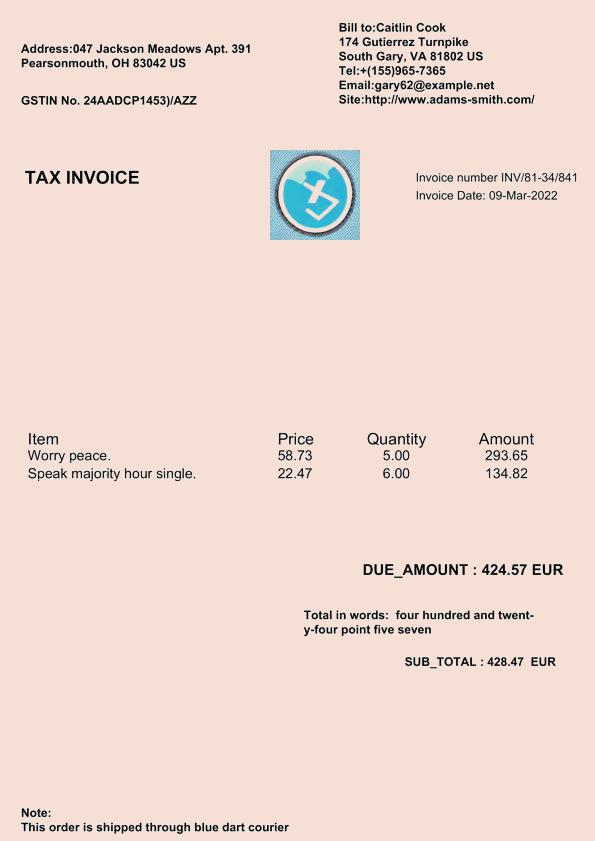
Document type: Invoice